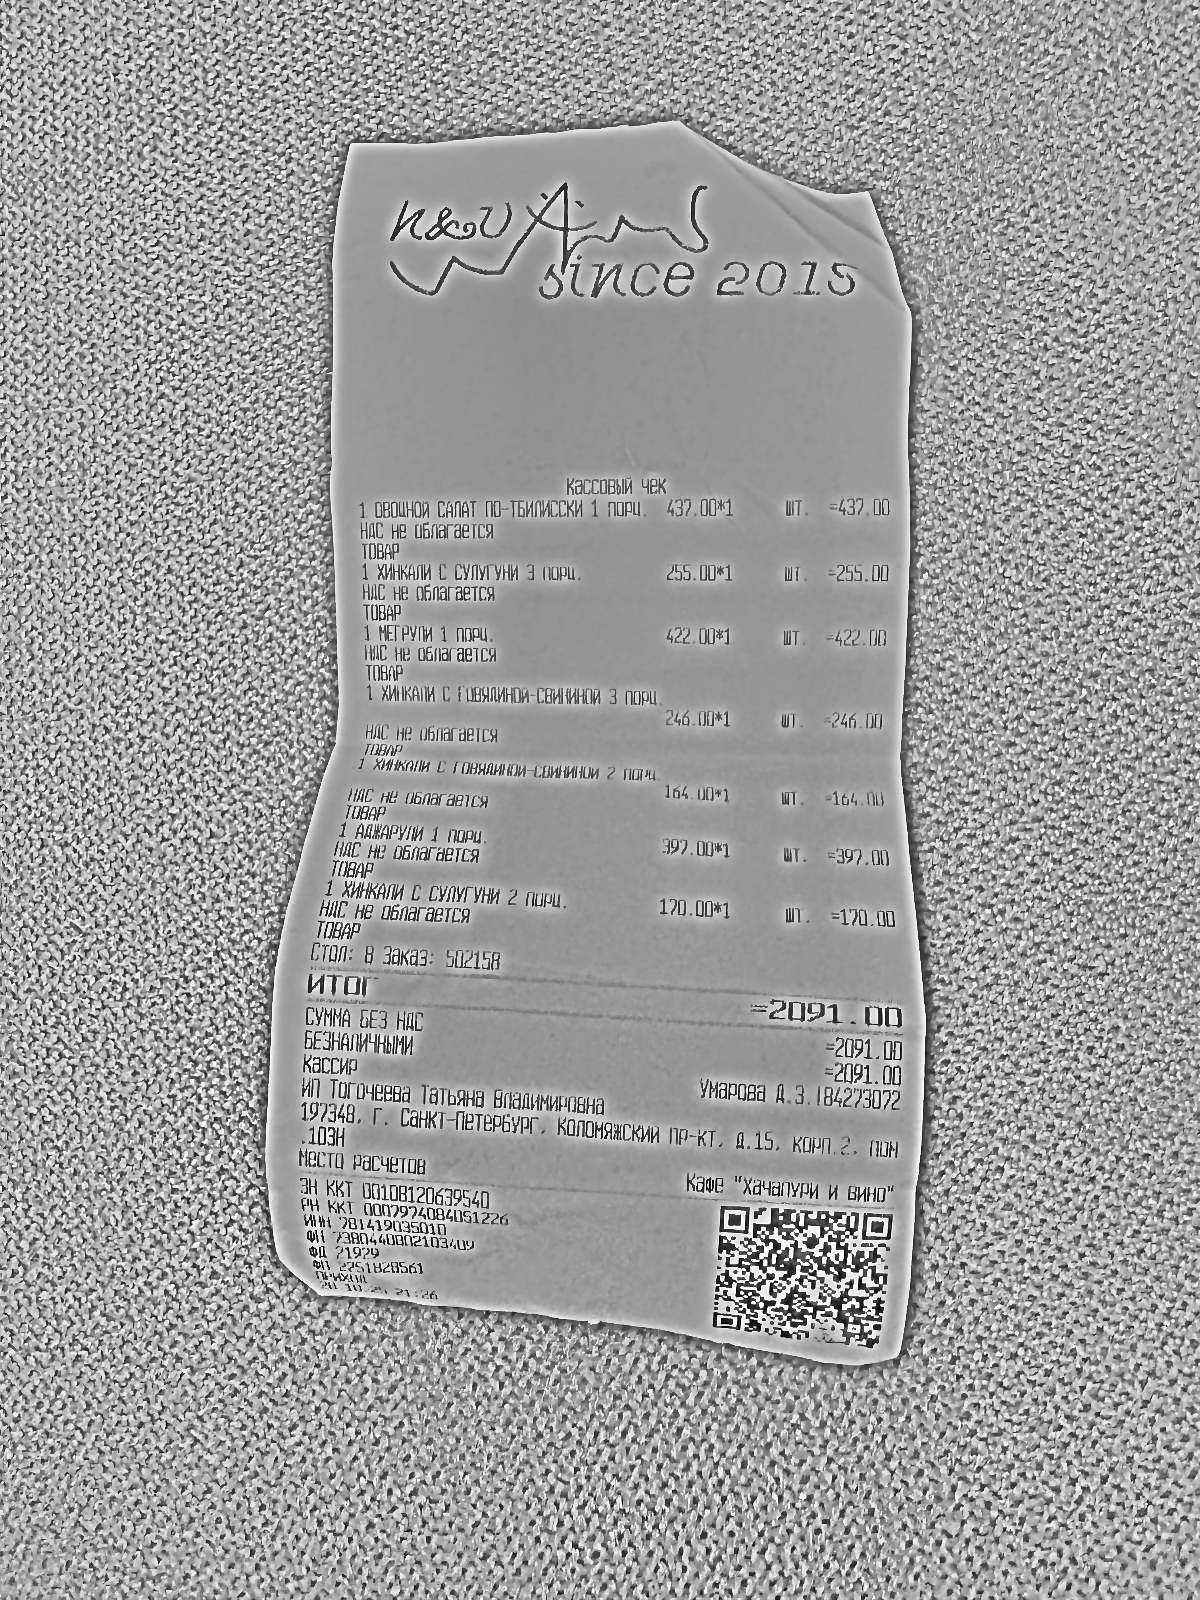
Продавец: ИП Тогочеева Татьяна Владимировна
ИНН: 781419035010
Дата: 28.10.25
Товары: ОВОЩНОЙ САЛАТ ПО-ТБИЛИССКИ 1 ПОРЦ.; ХИНКАЛИ С СУЛГУНИ 3 ПОРЦ.; МЕГРУЛИ 1 ПОРЦ.; ХИНКАЛИ С ГОВЯДИНОЙ-СВИНИНОЙ 3 ПОРЦ.; ХИНКАЛИ С ГОВЯДИНОЙ-СВИНИНОЙ 2 ПОРЦ.; АДЖАРУЛИ 1 ПОРЦ.; ХИНКАЛИ С СУЛГУНИ 2 ПОРЦ.
Количество: 1; 1; 1; 1; 1; 1; 1
Цена: 437.00; 255.00; 422.00; 246.00; 164.00; 397.00; 170.00
Сумма: 437.00; 255.00; 422.00; 246.00; 164.00; 397.00; 170.00
Итого: 2091.00